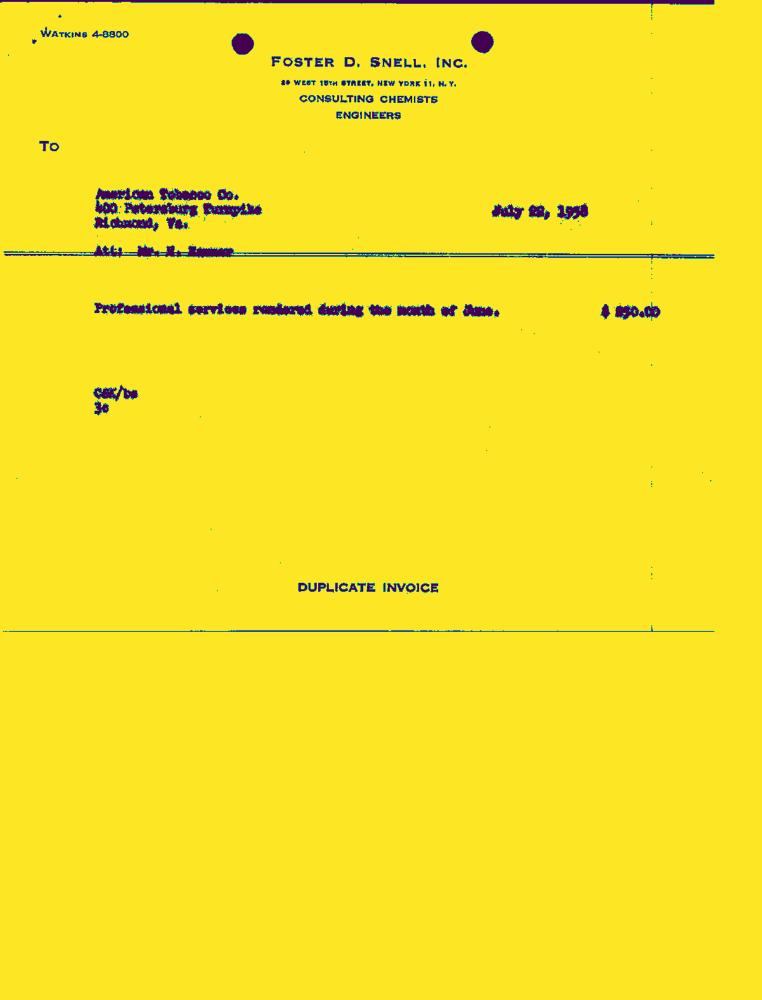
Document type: Invoice-Doc